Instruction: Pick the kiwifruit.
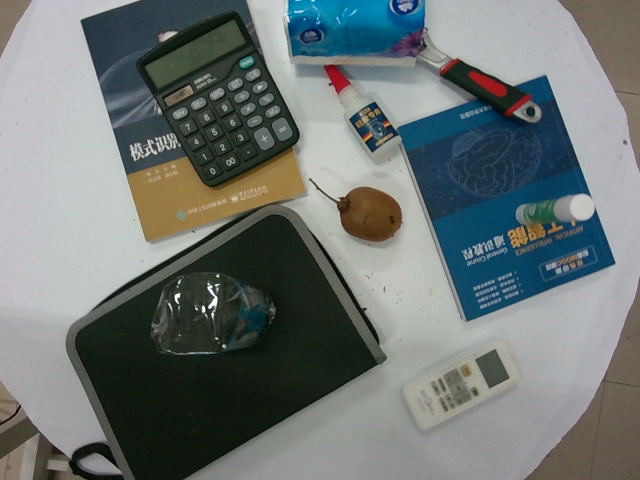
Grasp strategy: vertical